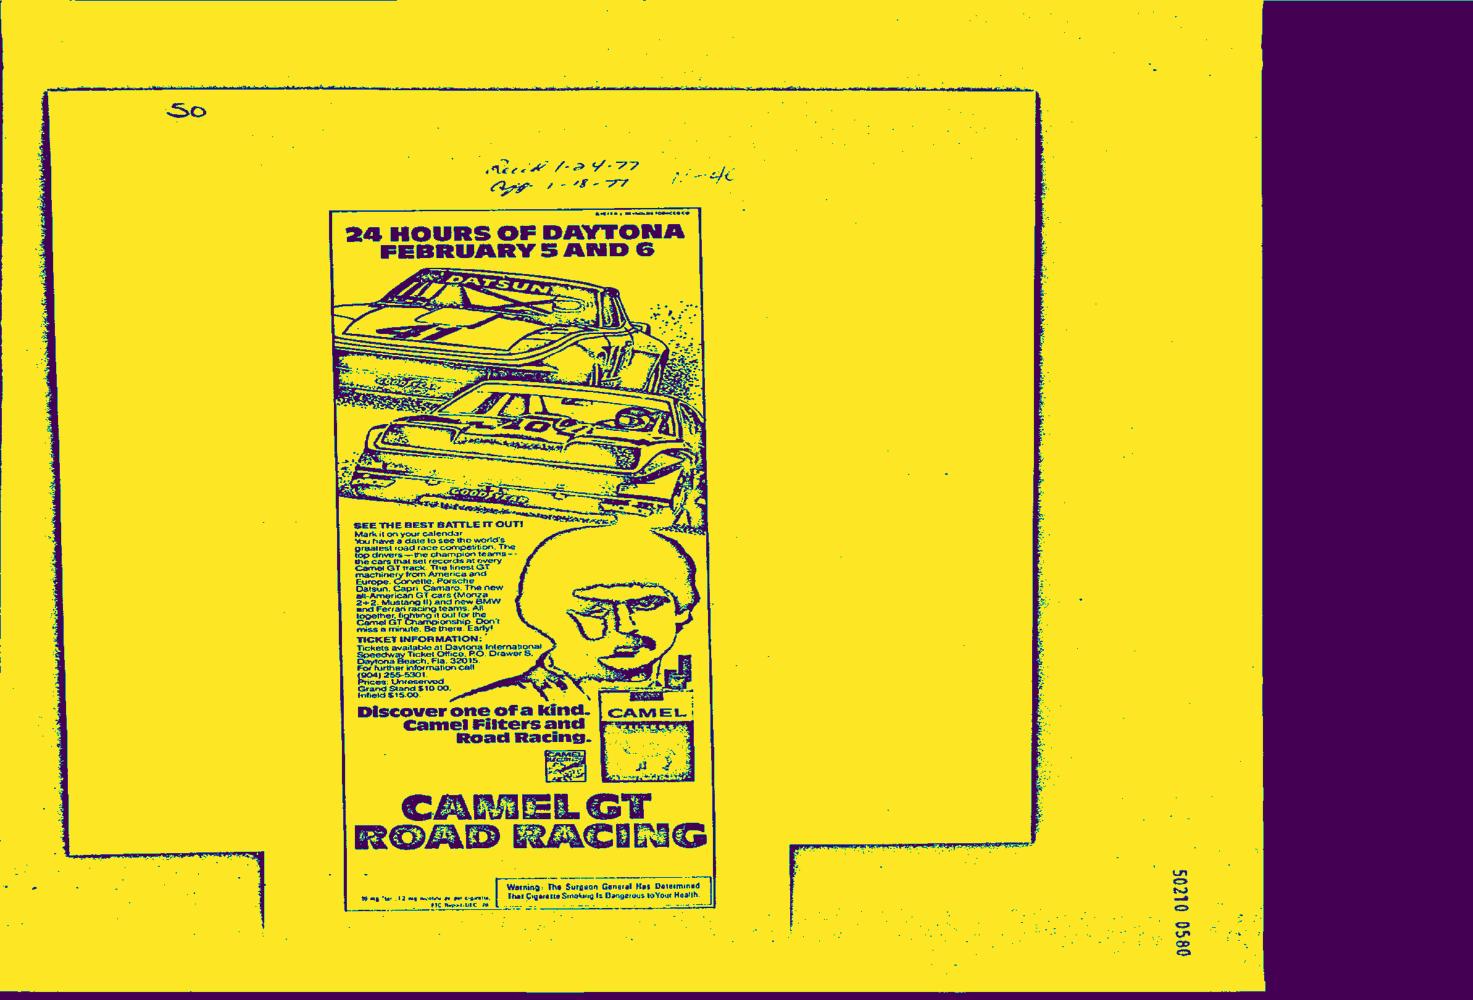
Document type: AD